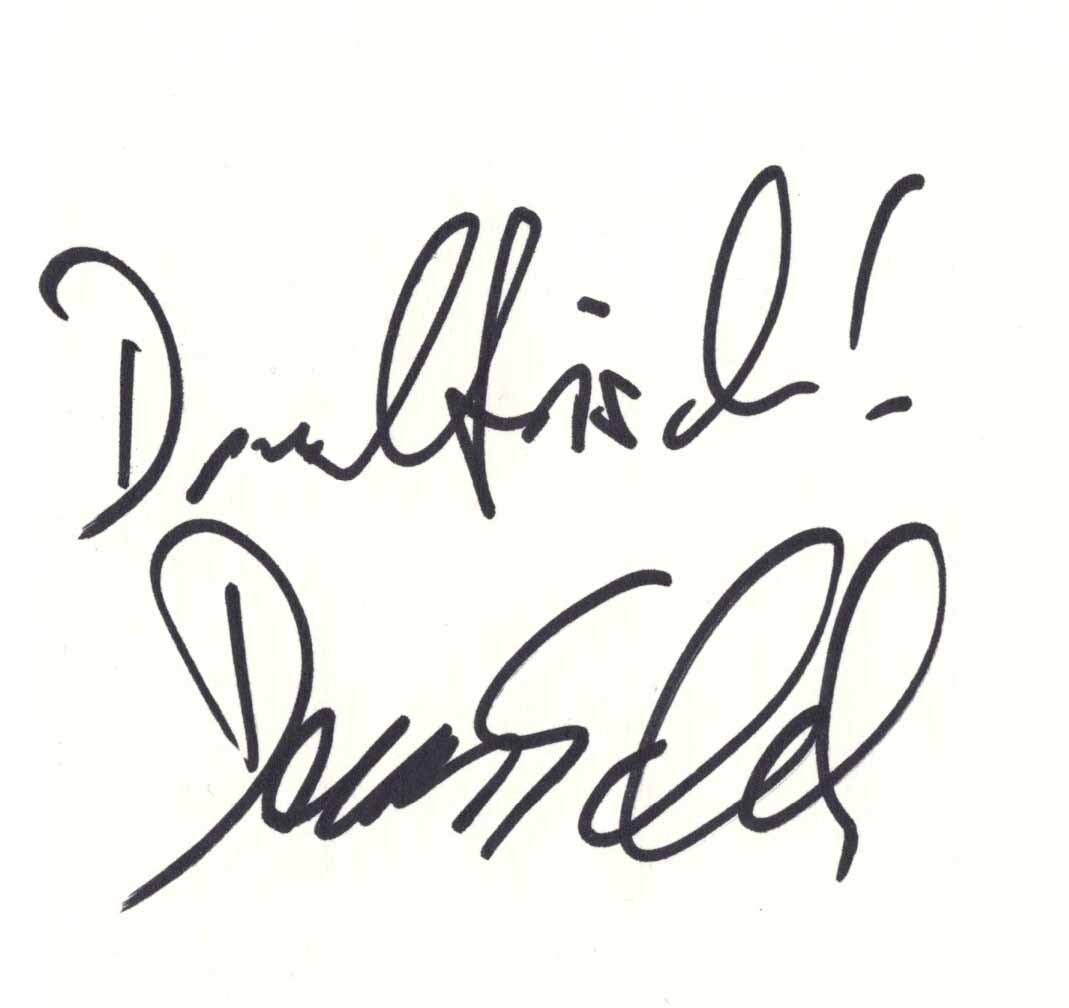
Signature of: denis scheck